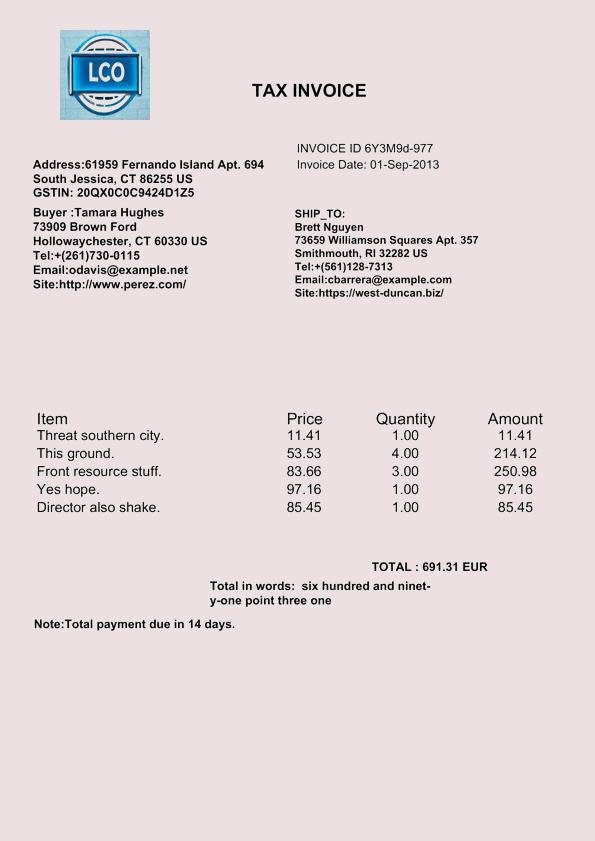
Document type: Invoice